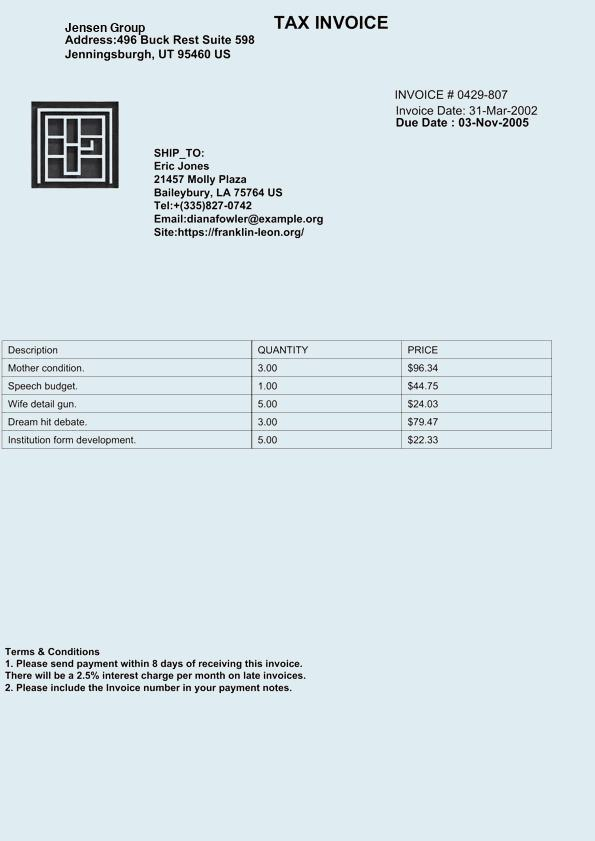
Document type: Invoice